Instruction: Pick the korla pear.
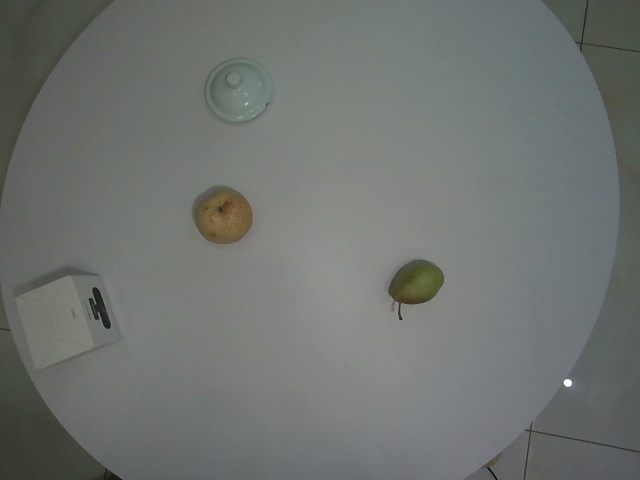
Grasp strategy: vertical